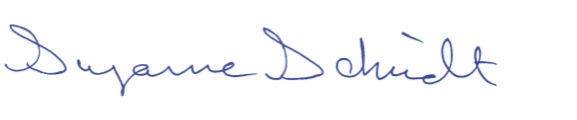
Signature of: suzanne schmidt